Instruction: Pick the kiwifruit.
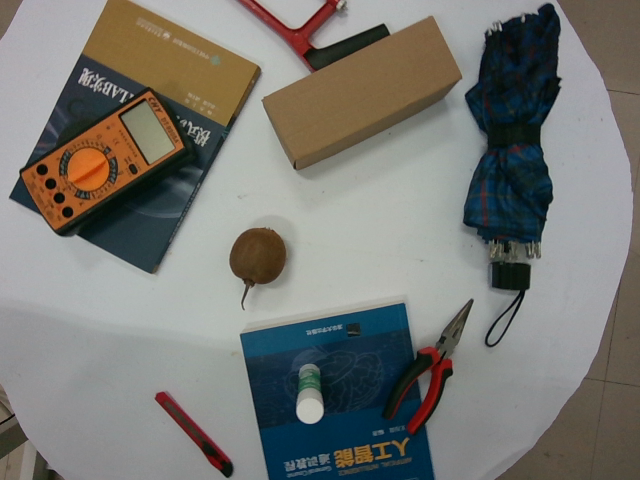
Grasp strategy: vertical